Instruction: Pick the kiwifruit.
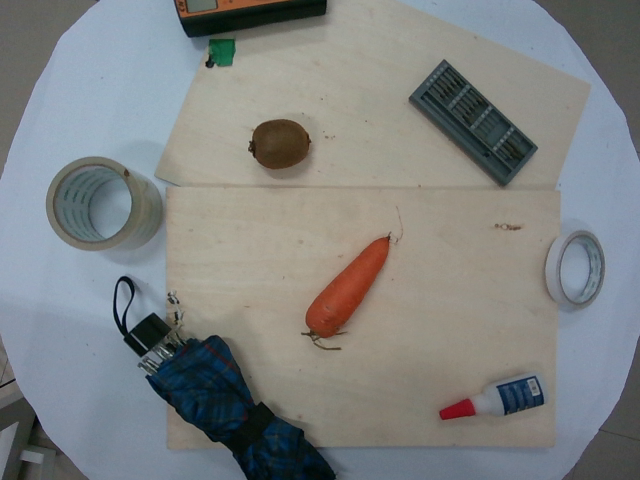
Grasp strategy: vertical